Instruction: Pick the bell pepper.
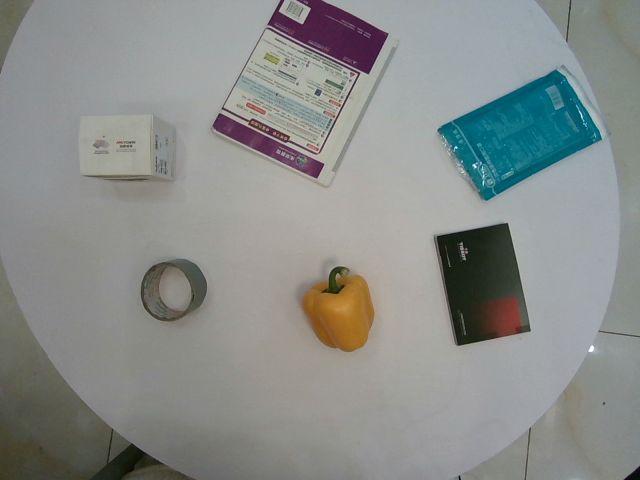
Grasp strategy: vertical